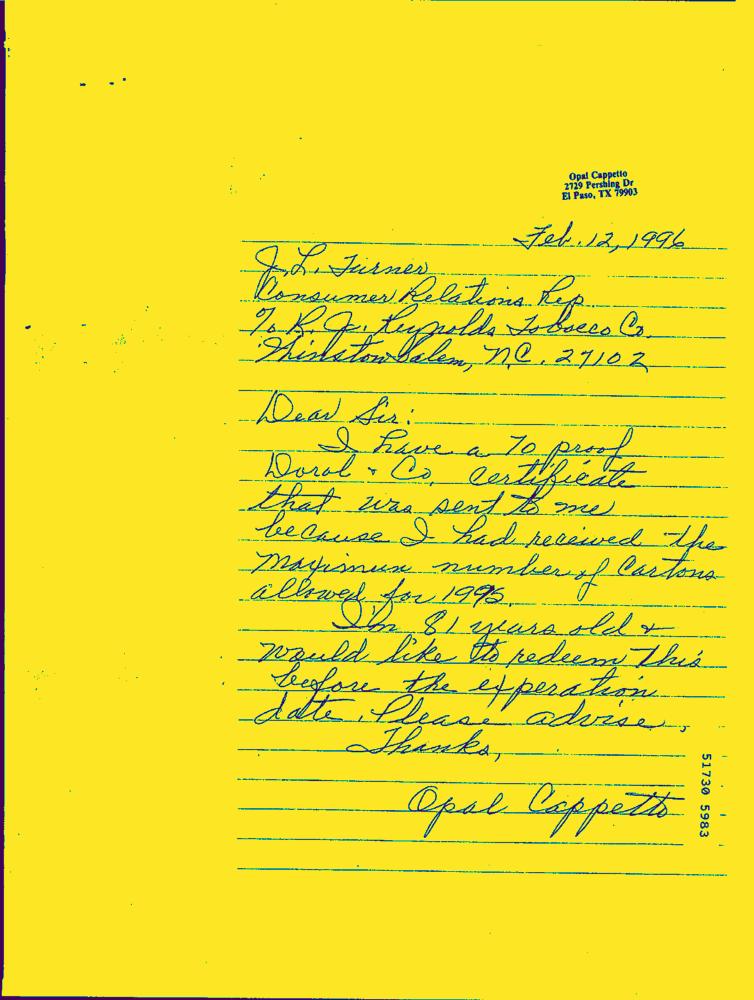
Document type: Hand-Written